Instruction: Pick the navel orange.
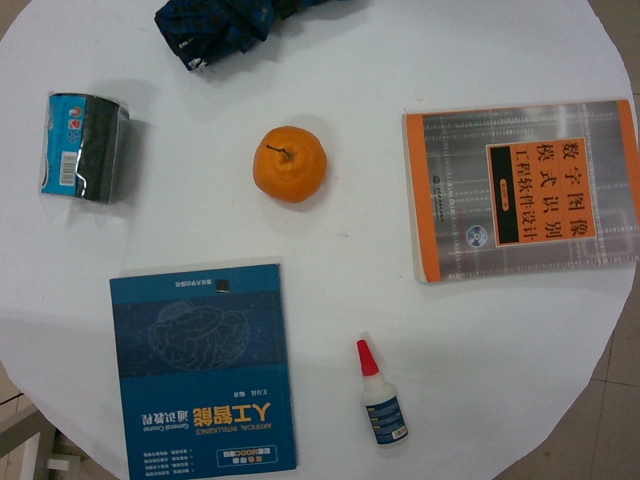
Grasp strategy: vertical